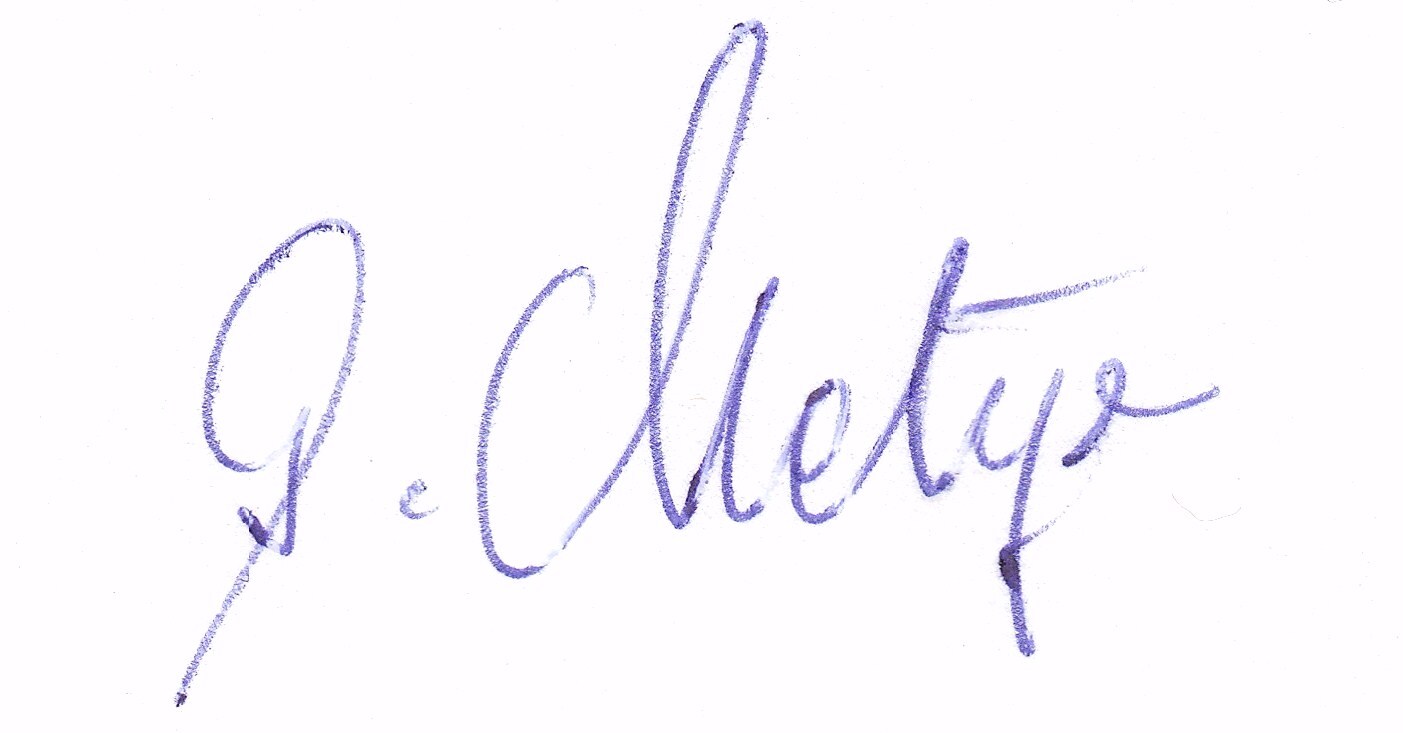
Signature of: georg metzger